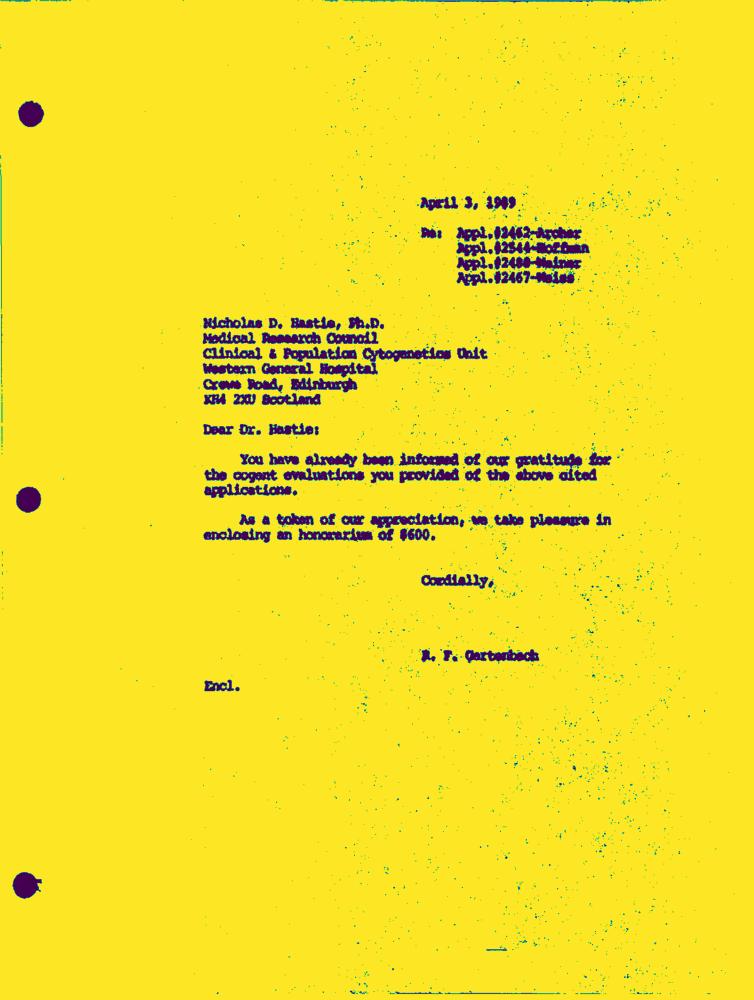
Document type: Letter-Doc